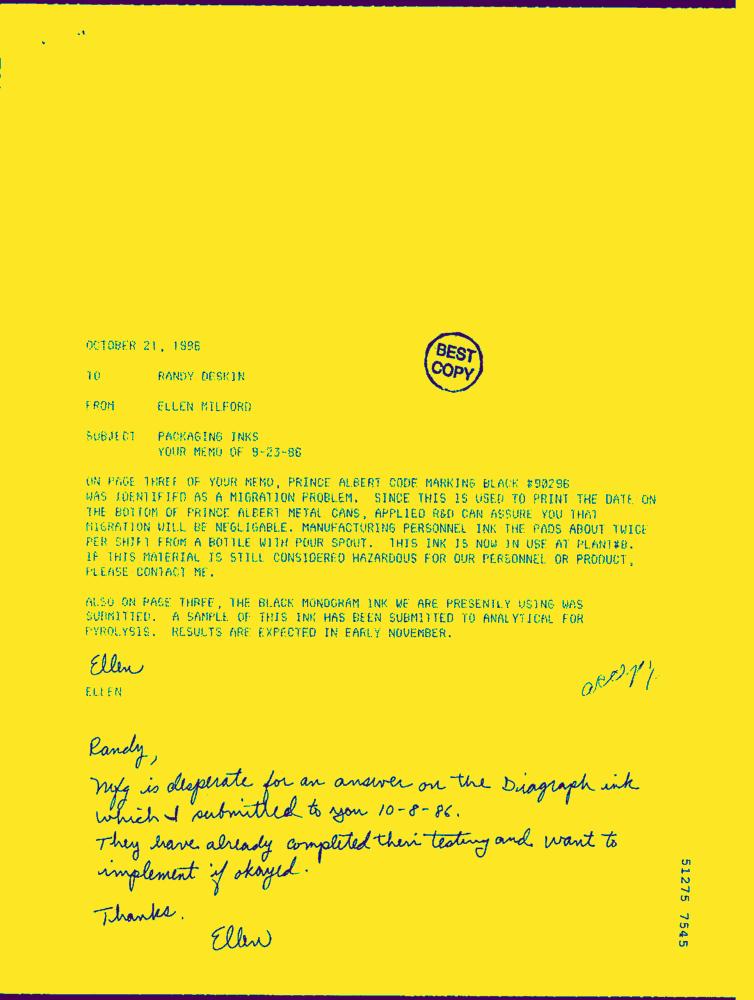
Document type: Letter-Doc